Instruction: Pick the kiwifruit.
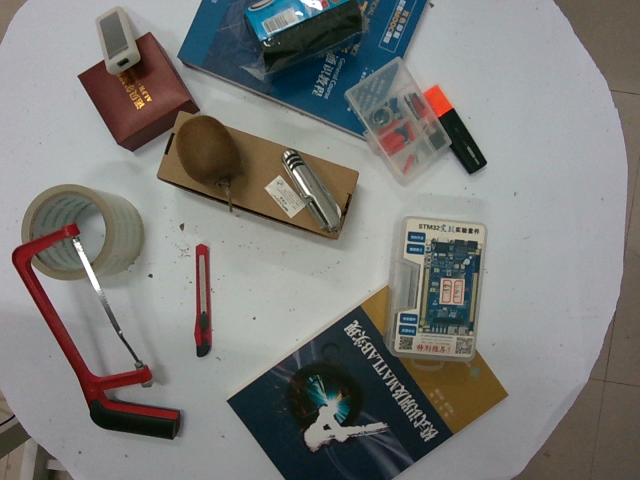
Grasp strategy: vertical